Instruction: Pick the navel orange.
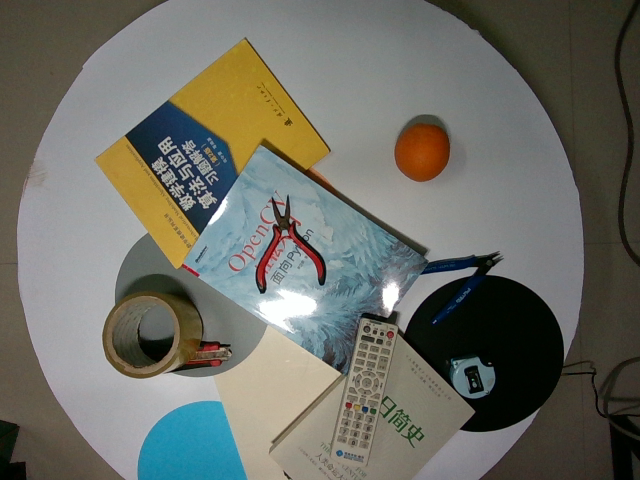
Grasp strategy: vertical